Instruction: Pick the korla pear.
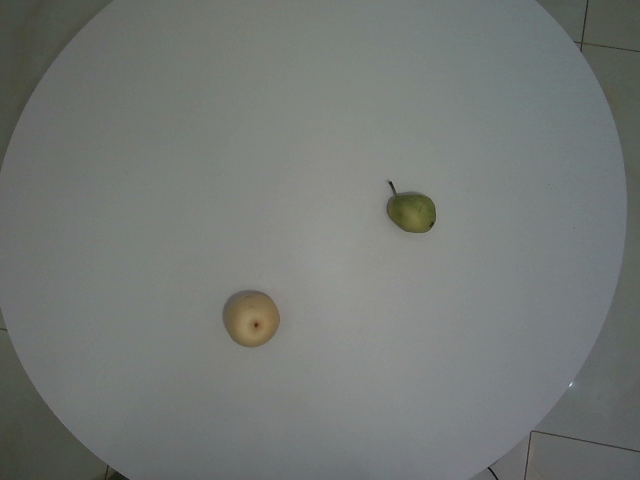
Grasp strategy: vertical